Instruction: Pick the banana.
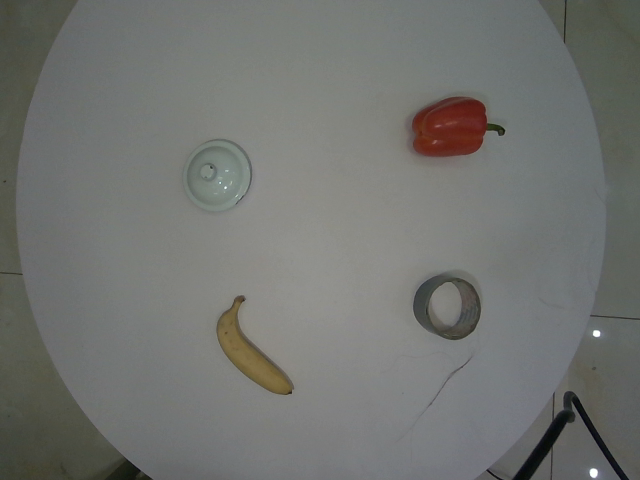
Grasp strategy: vertical